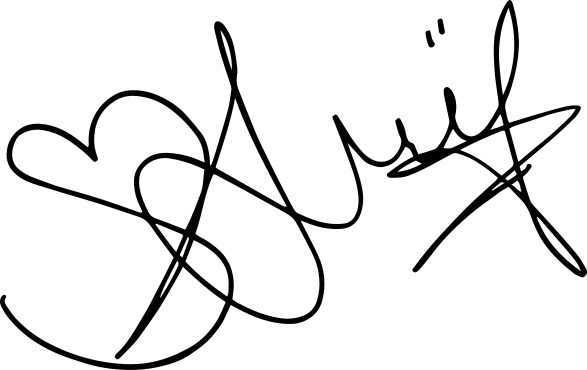
Signature of: jeon somi